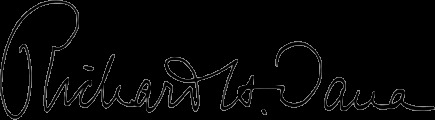
Signature of: richard henry dana